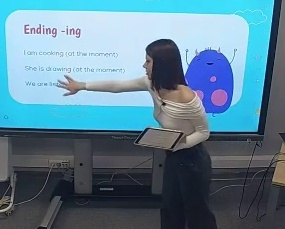
Транскрипция: А вы сможете из вас привести свои личные примеры?
Категория: Коммуникативные модальности
Подкатегория: Вербальное
Описание действия: Учитель поворачивается к классу и просит привести личный пример по пройденной теме
Контекст и комментарии: Контекст ДО: ученики смотрят на доску и слушают материал. Контекст ПОСЛЕ: ученики перемещают внимание на преподавателя. Педагогический смысл: с помощью разнообразия форм коммуникации со учениками преподаватель удерживает их внимание на изучаемом предмете